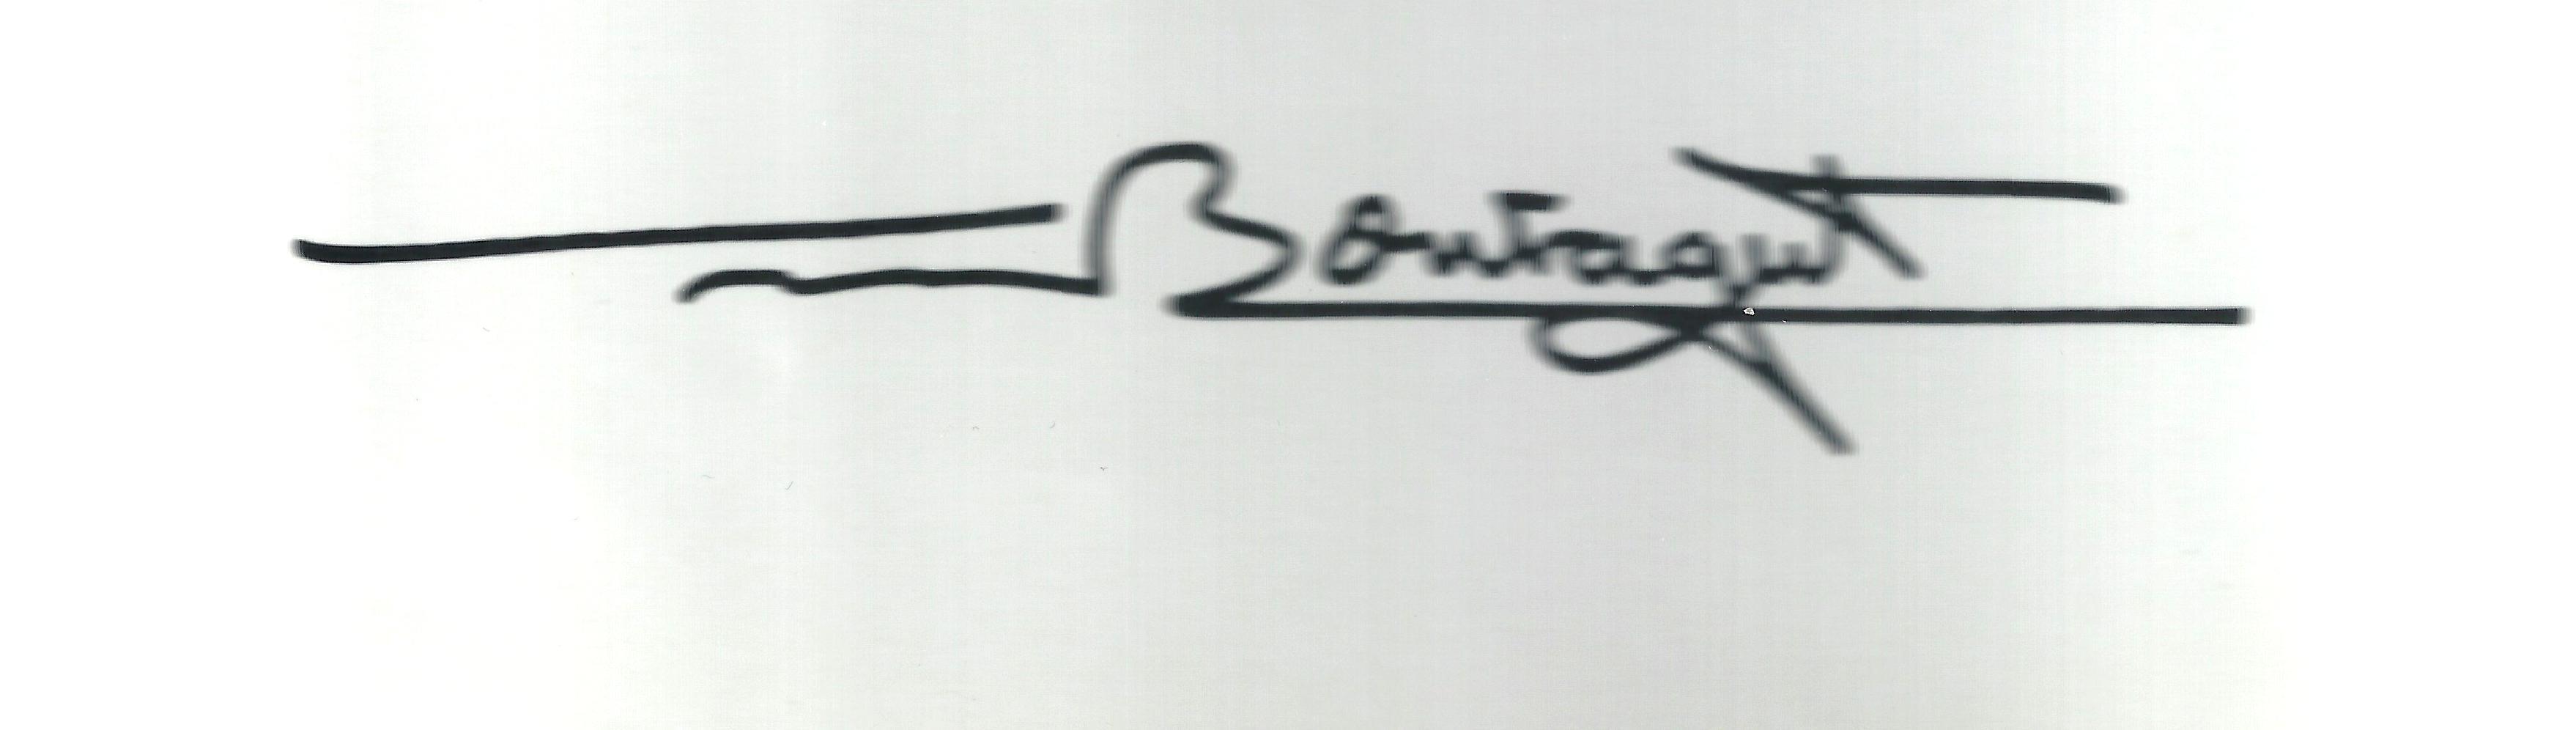
Signature of: innocenci soriano montagut